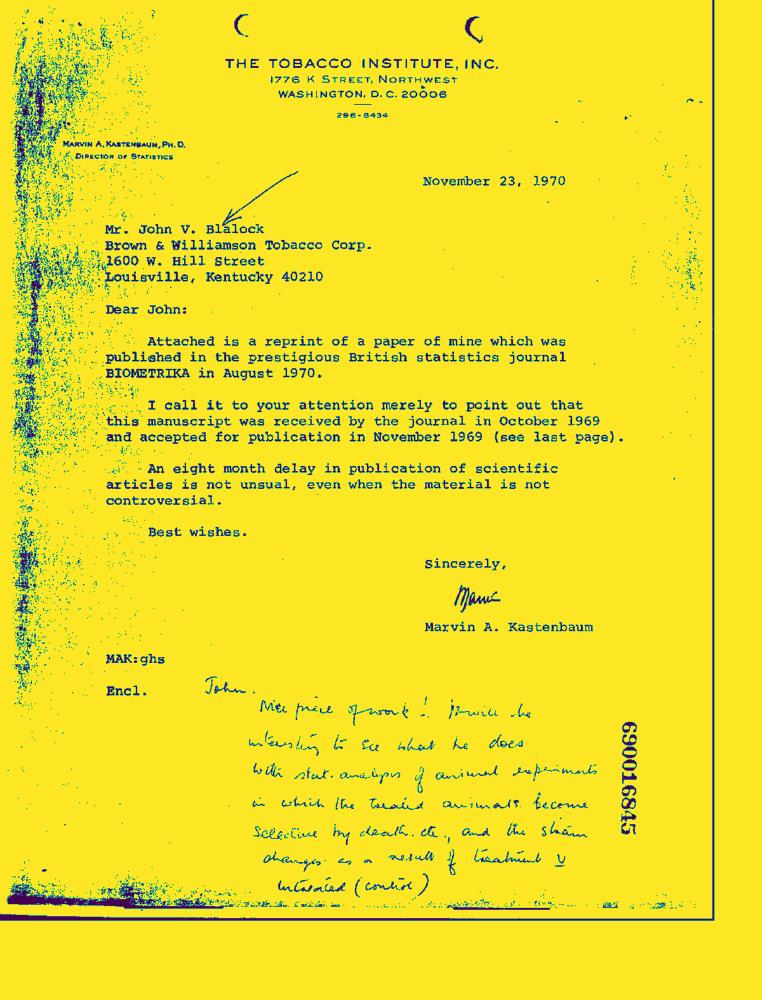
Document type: Letter-Doc